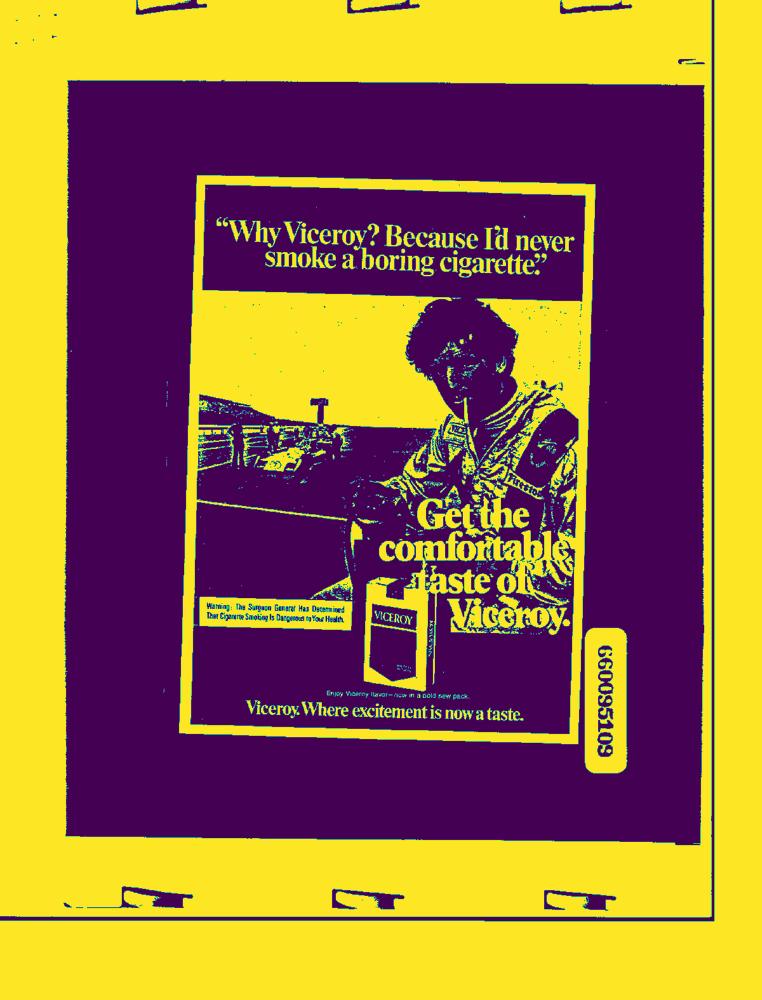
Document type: AD